Question: What is the potential diagnosis?
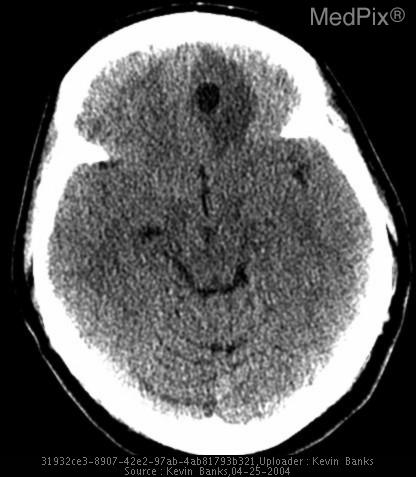
Answer: The possible diagnosis includes Septic Emboli
Metastatic Disease
Infection
Multifocal GBM.